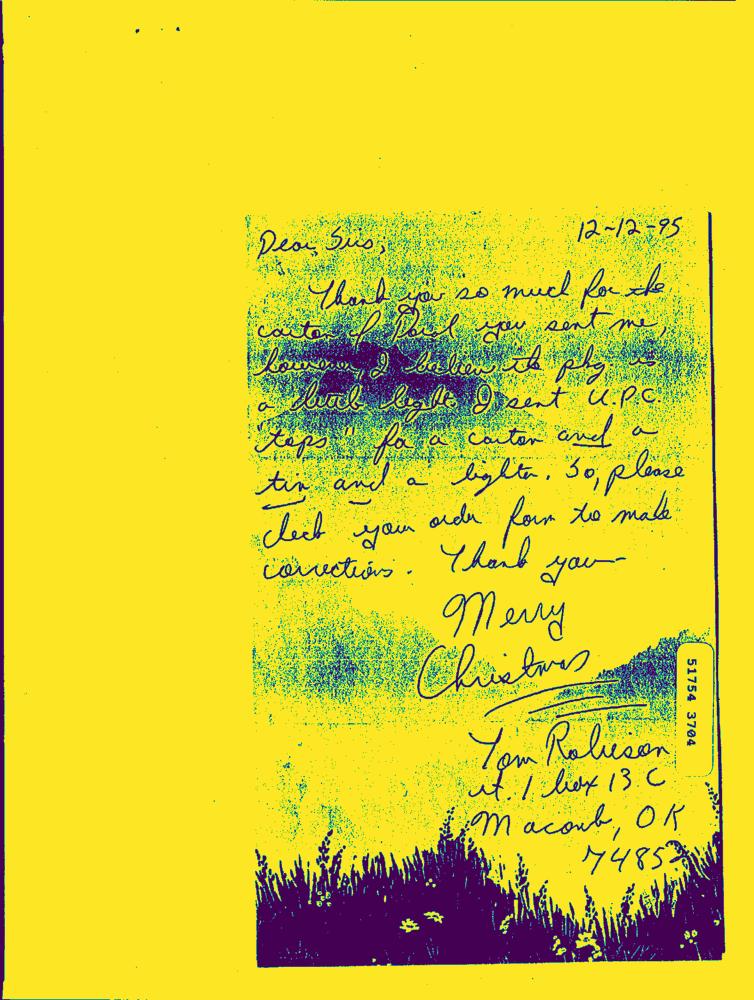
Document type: Hand-Written